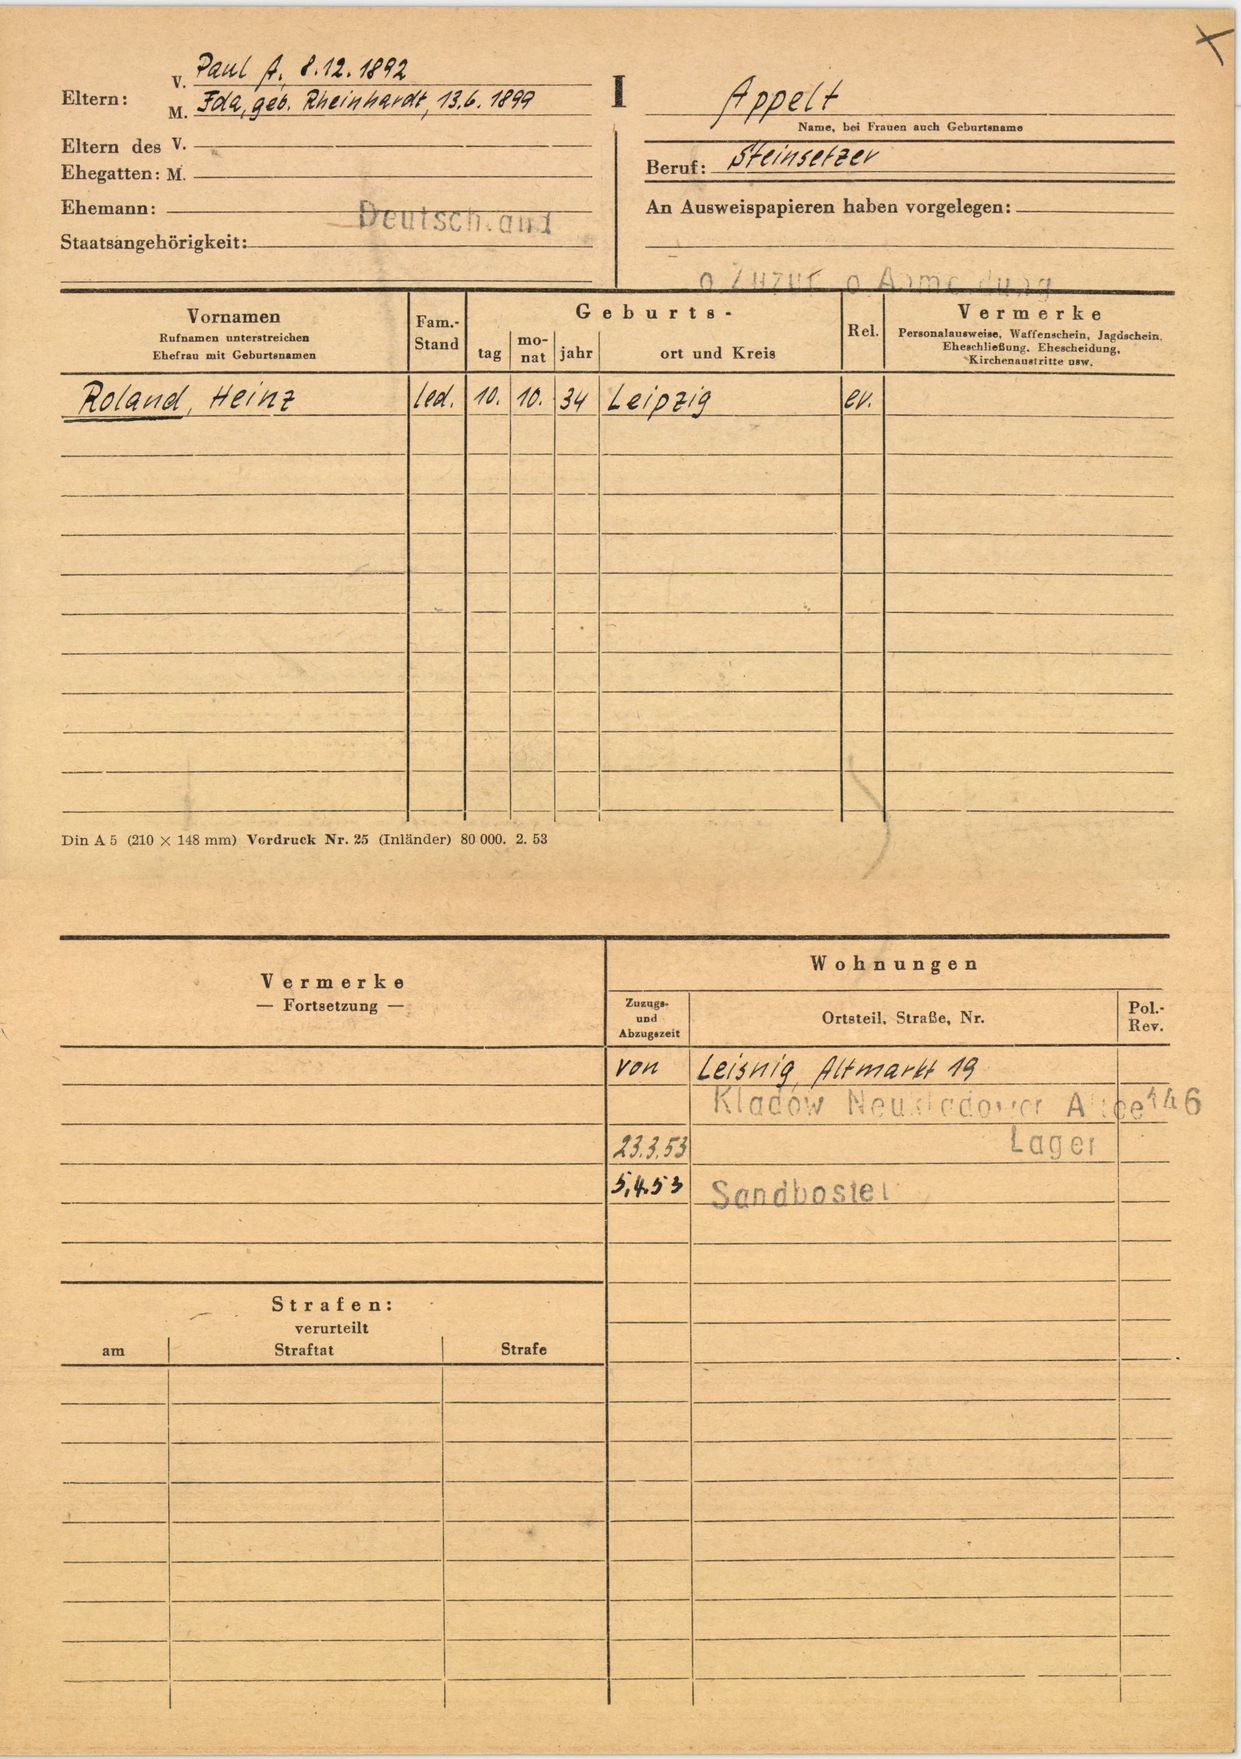
Appelt